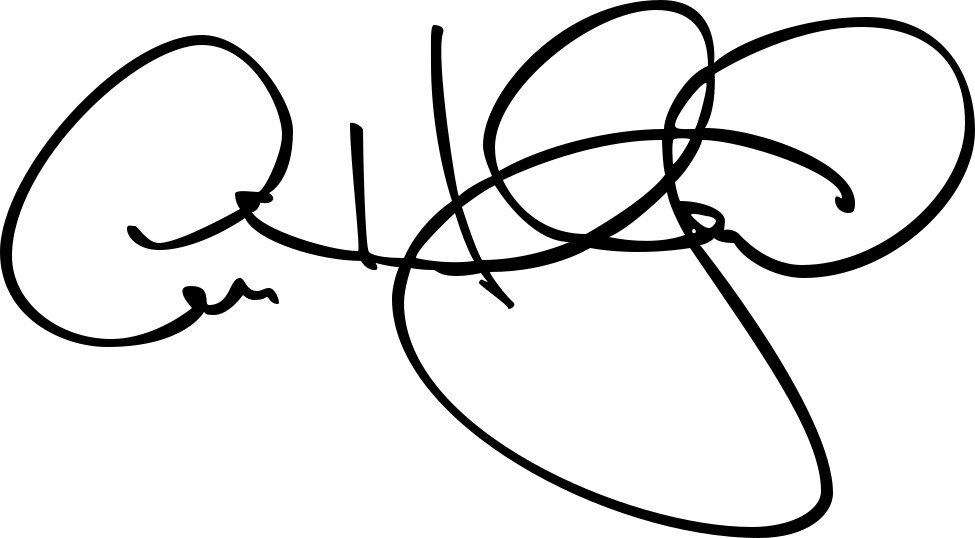
Signature of: anne hathaway